Question: What is the filing due date as per the document?
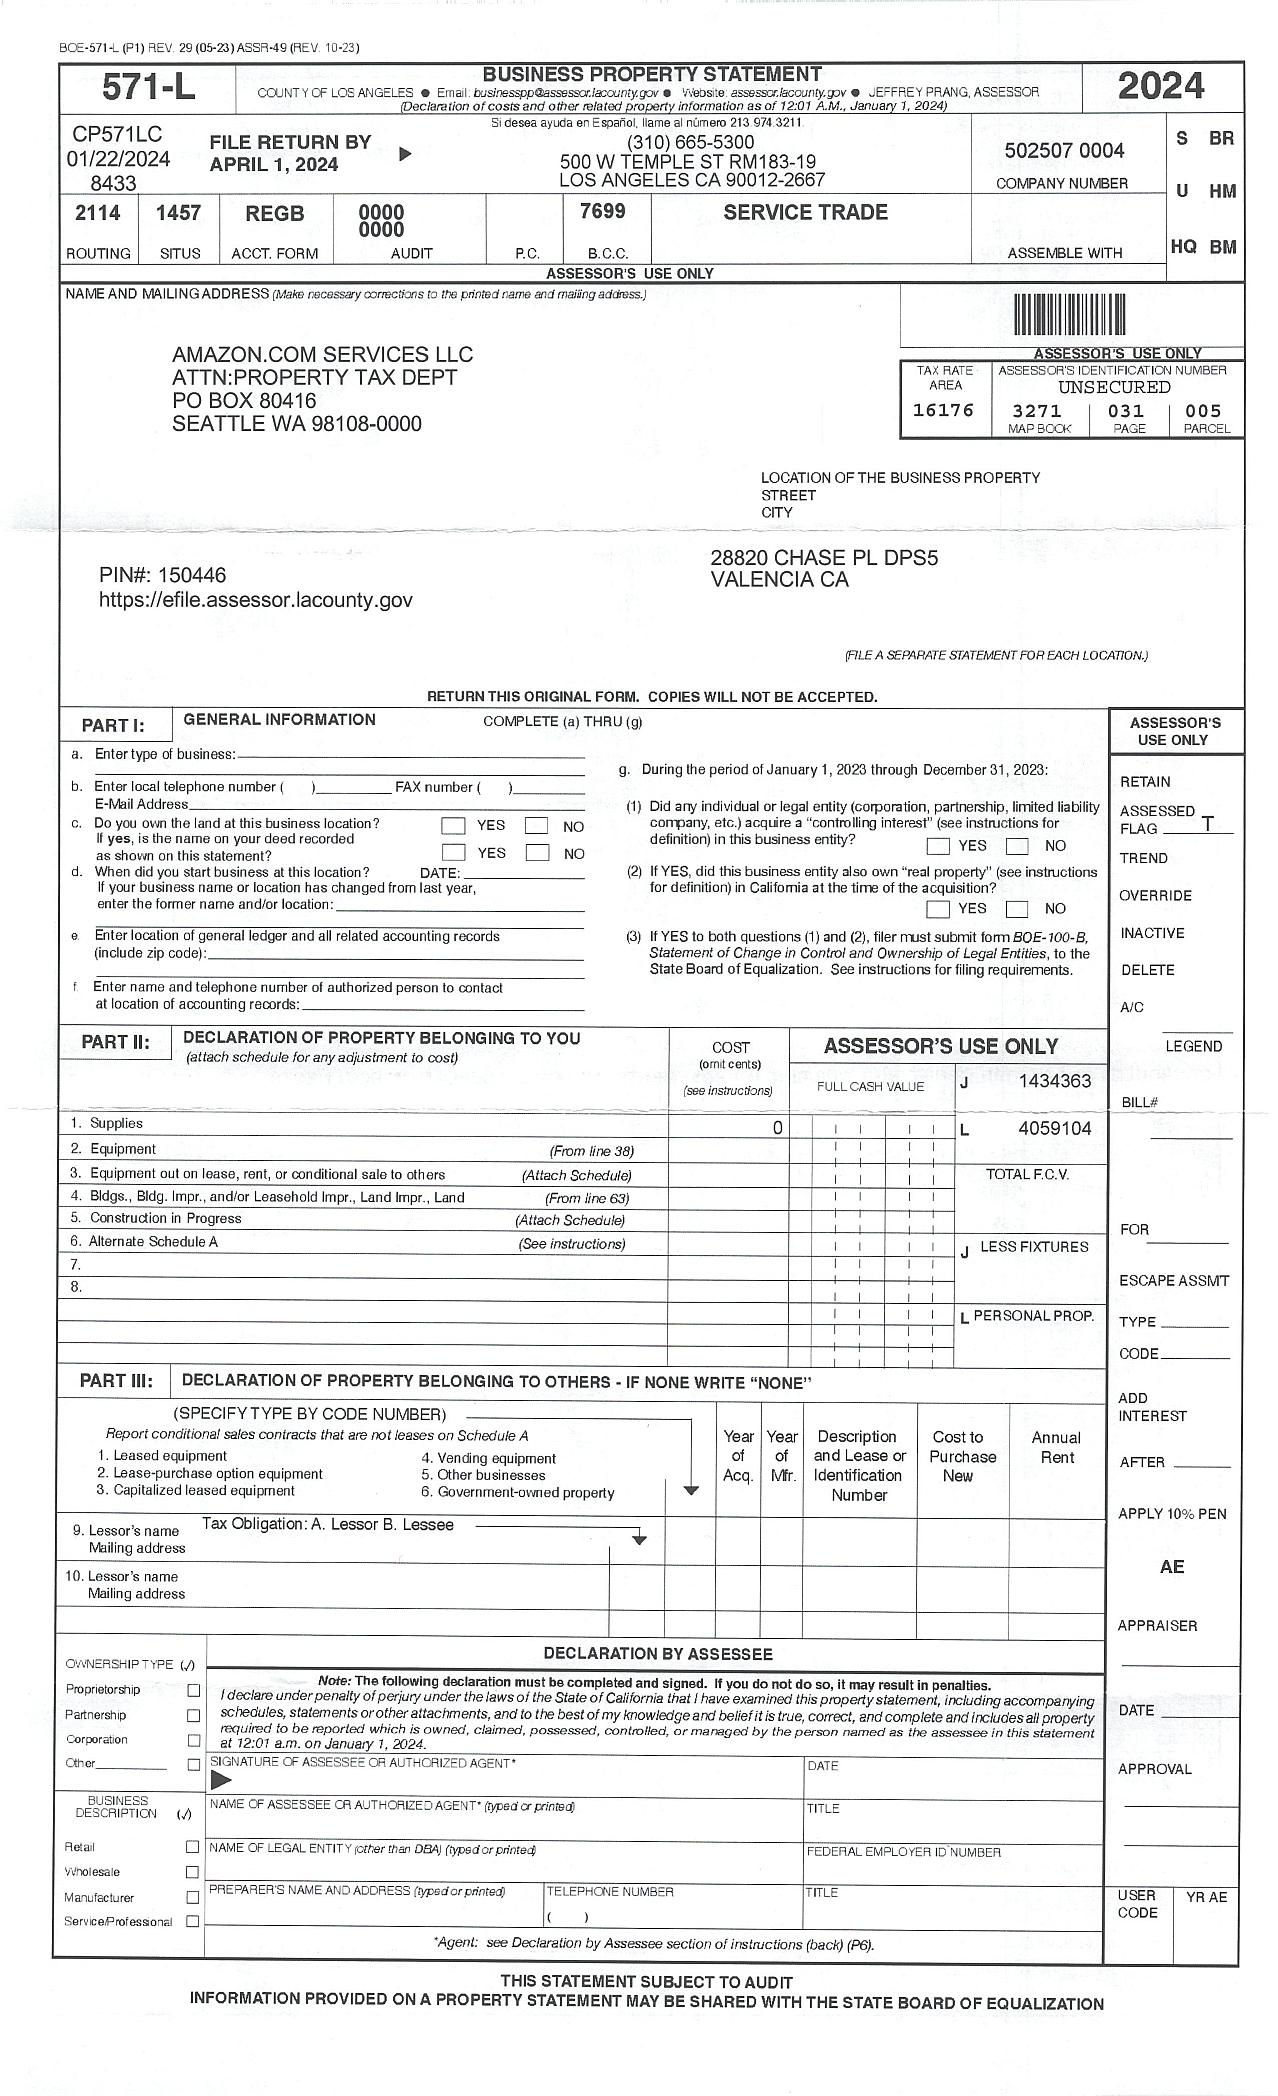
Answer: "1-Apr-24"